Question: How does the patient history play a role?
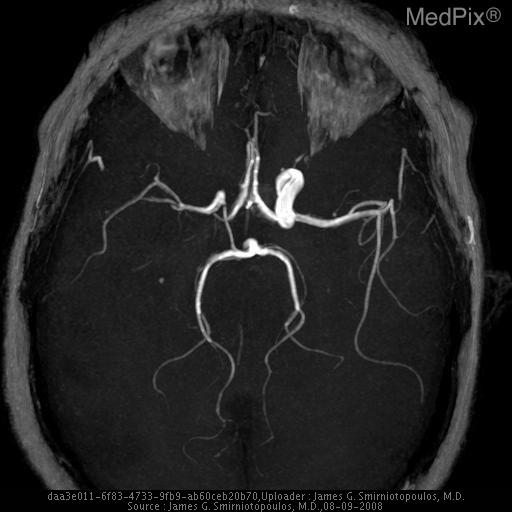
Answer: The patient's history of Acute onset of left hemiparesis is key in understanding the case.